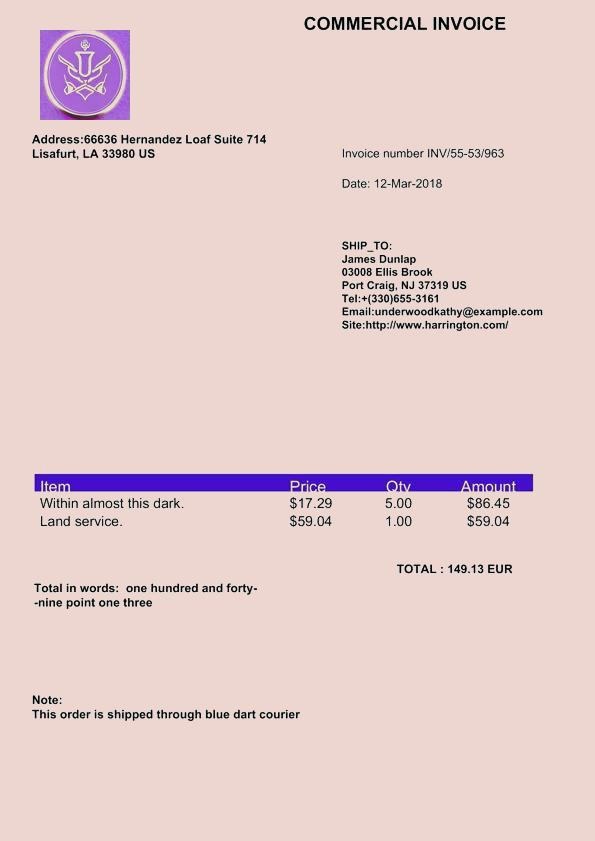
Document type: Invoice